Retrieve the amount in words, amount in figures, name of the payee, date on the cheque, and the bank name from the image.
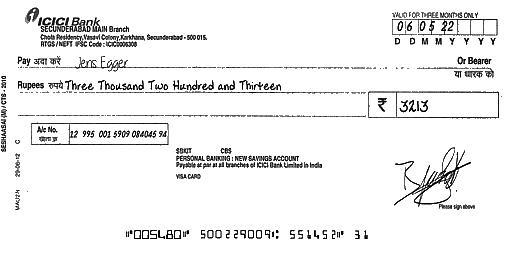
amt_in_words: Three Thousand Two Hundred and Thirteen
amt_in_figures: 3213
payee_name: Jens Egger
bank_name: ICICI Bank
cheque_date: 06/05/22